Question: How is the history relevant to the case?
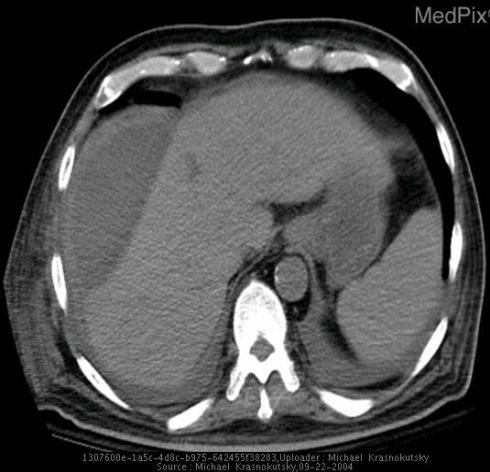
Answer: The patient's history of 40 year old man airevaced from micronesia island to Tripler Medical Center with fevers and abdominal pain lasting for approximately three weeks. is key in understanding the case.